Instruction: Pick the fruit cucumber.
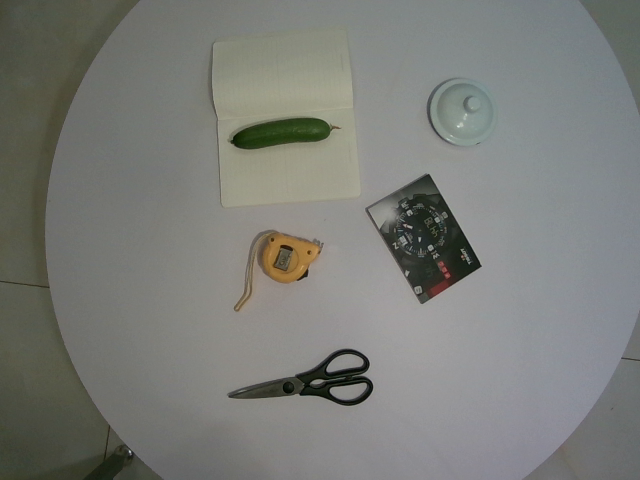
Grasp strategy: vertical